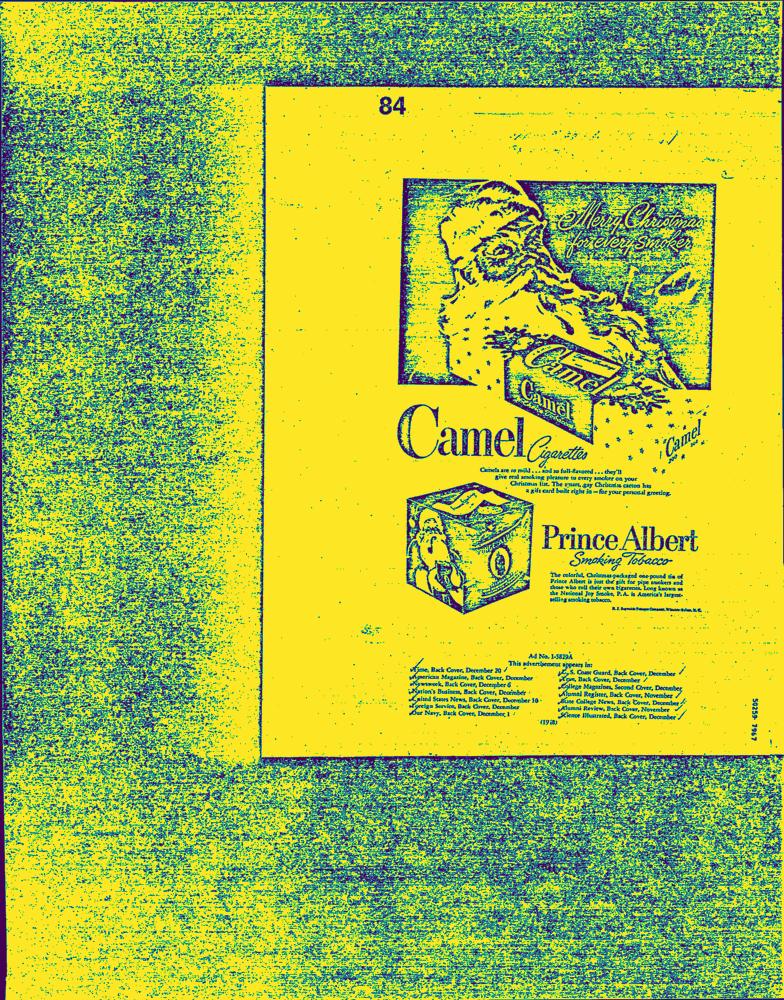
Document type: AD